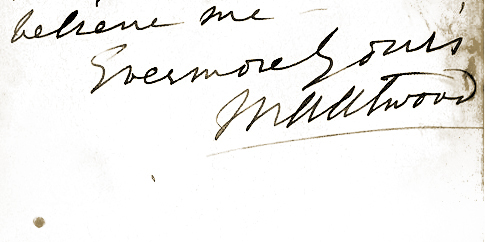
Signature of: mary anne atwood